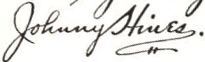
Signature of: johnny hines